Question: What could the diagnosis suggest?
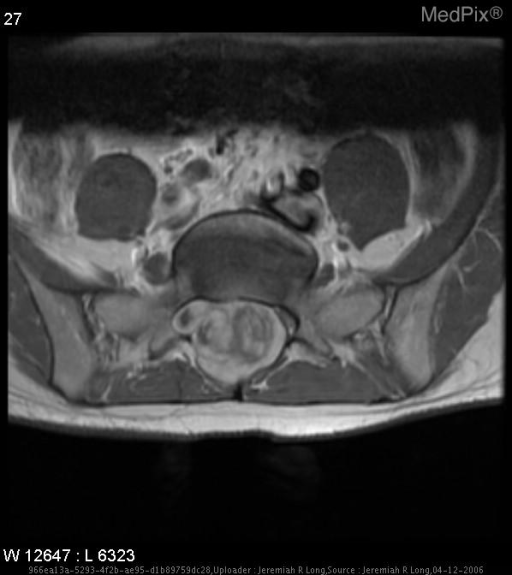
Answer: The possible diagnosis includes Myxopapillary ependymoma
Large nerve sheath tumor
Chordoma
Gaint cell tumor
Aneurysmal bone cyst.